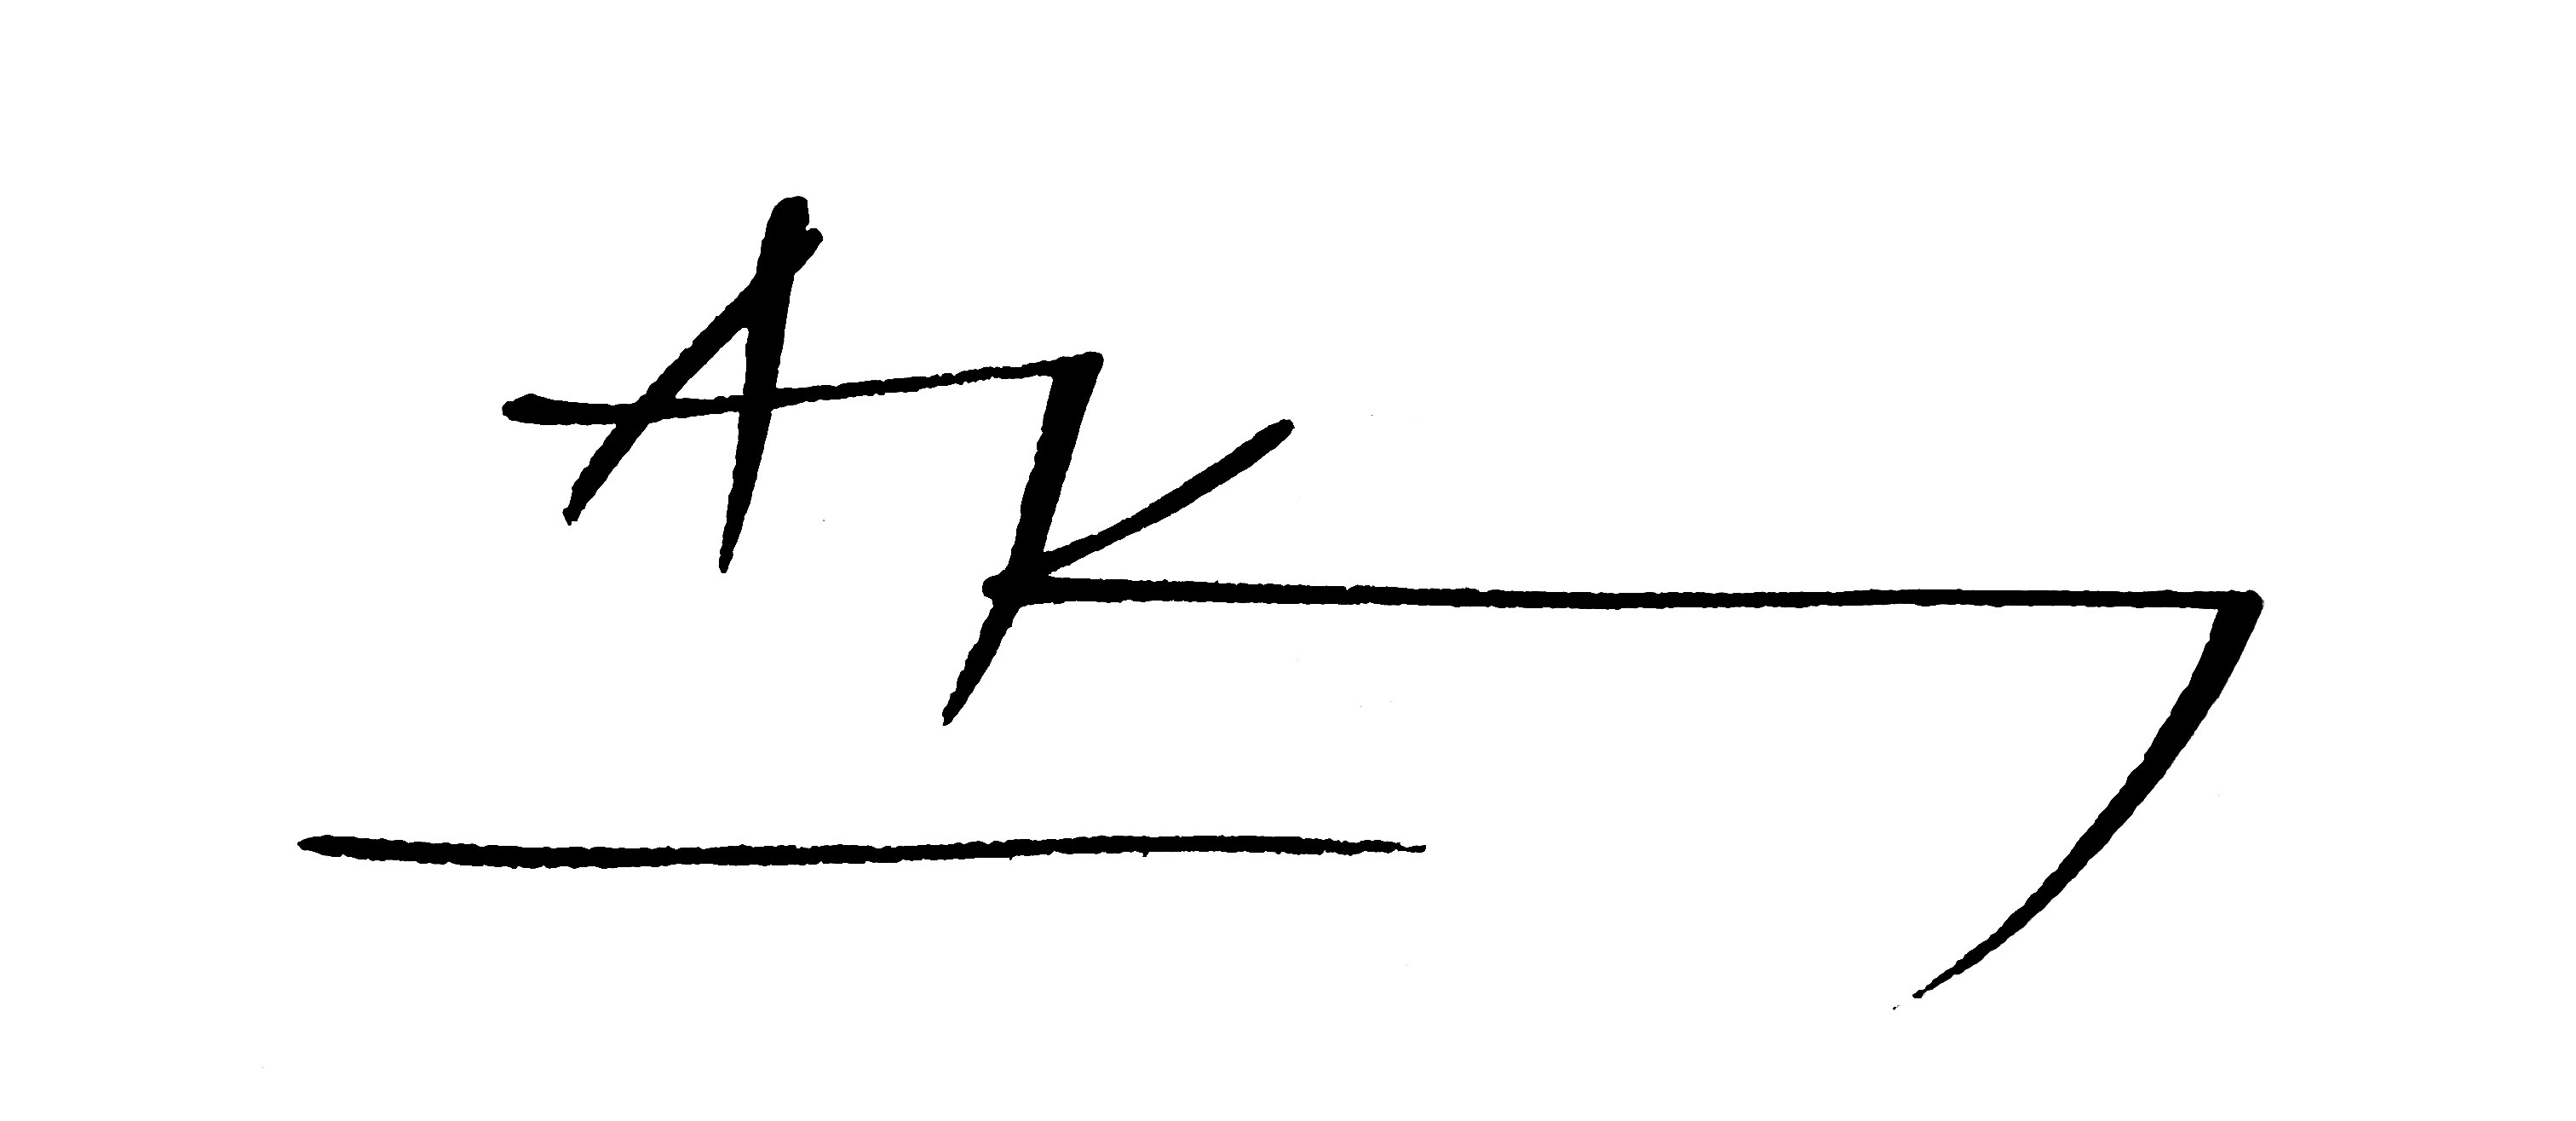
Signature of: aris konstantinidis